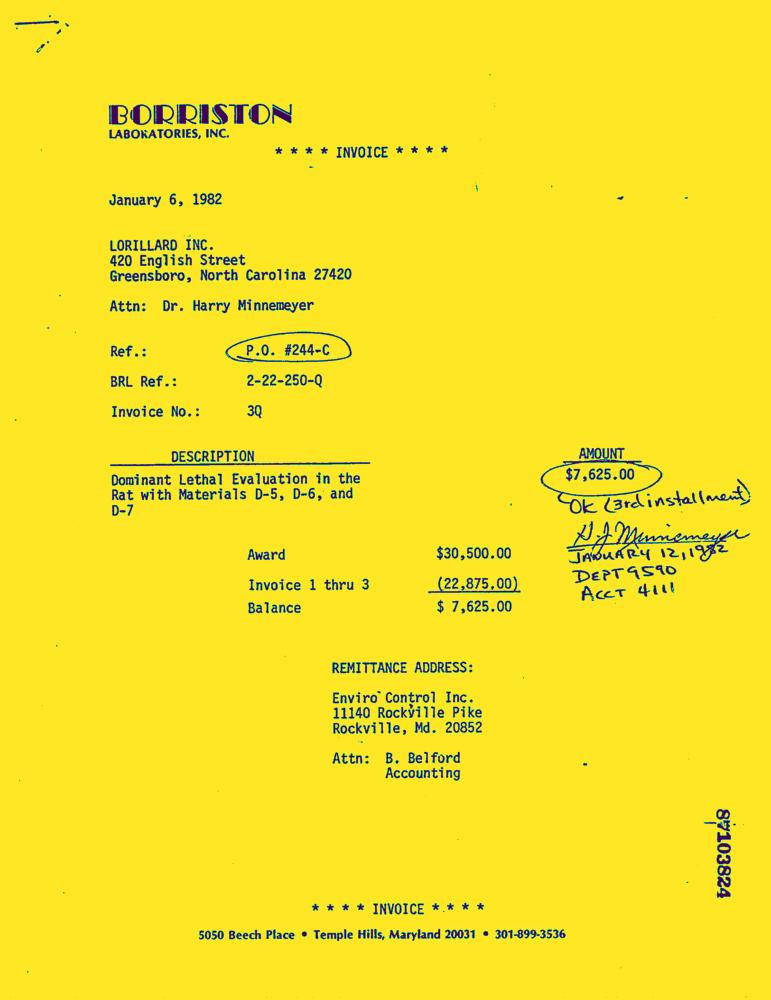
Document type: Invoice-Doc